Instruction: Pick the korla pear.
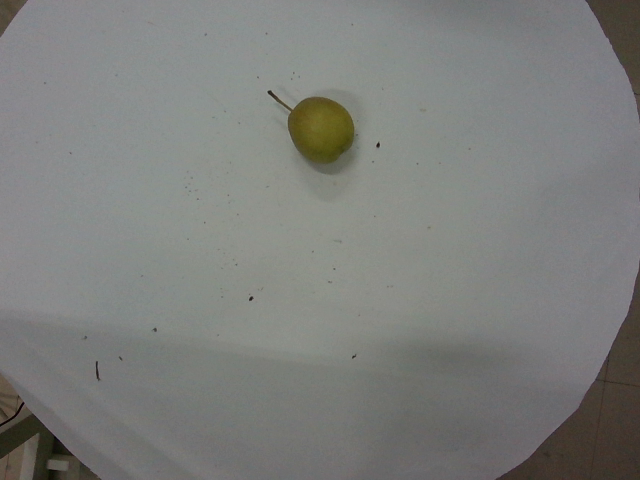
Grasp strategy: vertical